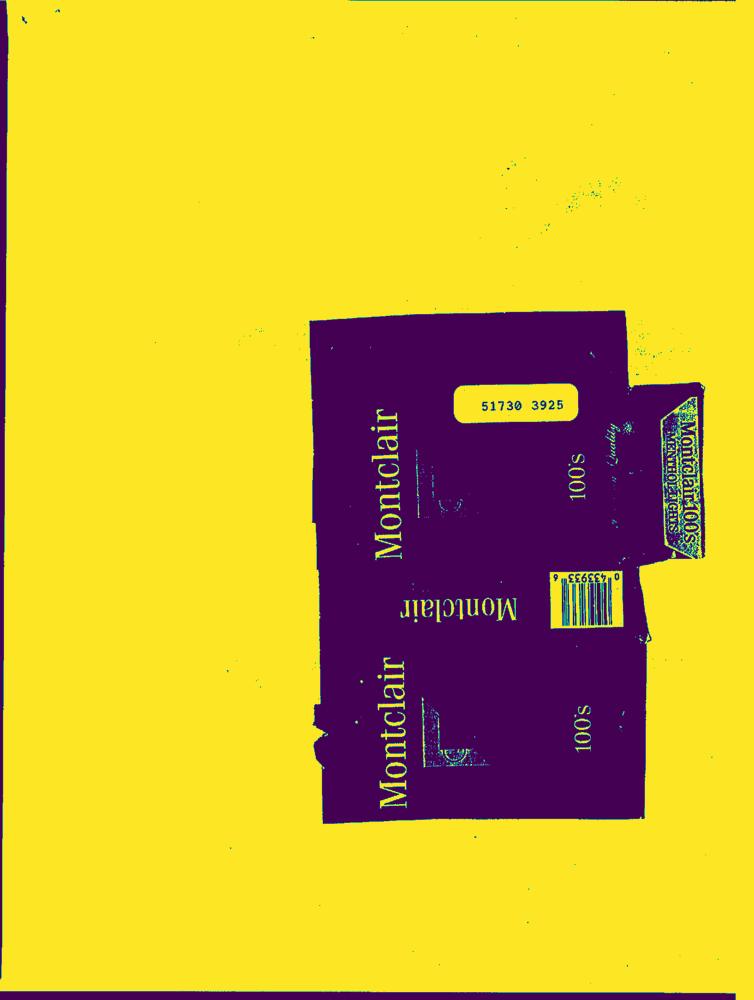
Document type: Hand-Written